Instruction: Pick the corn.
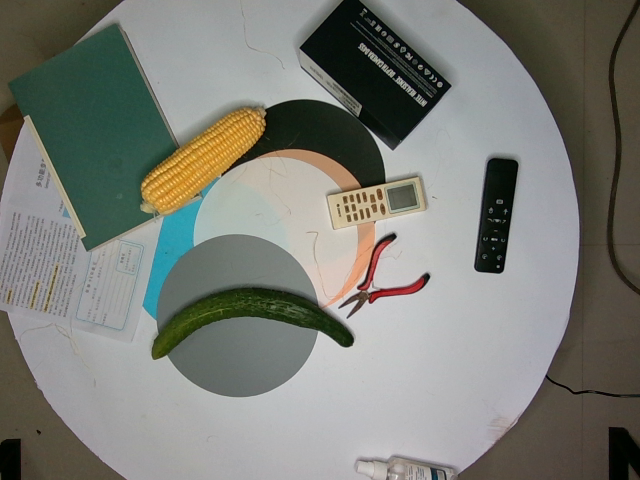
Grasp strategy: vertical